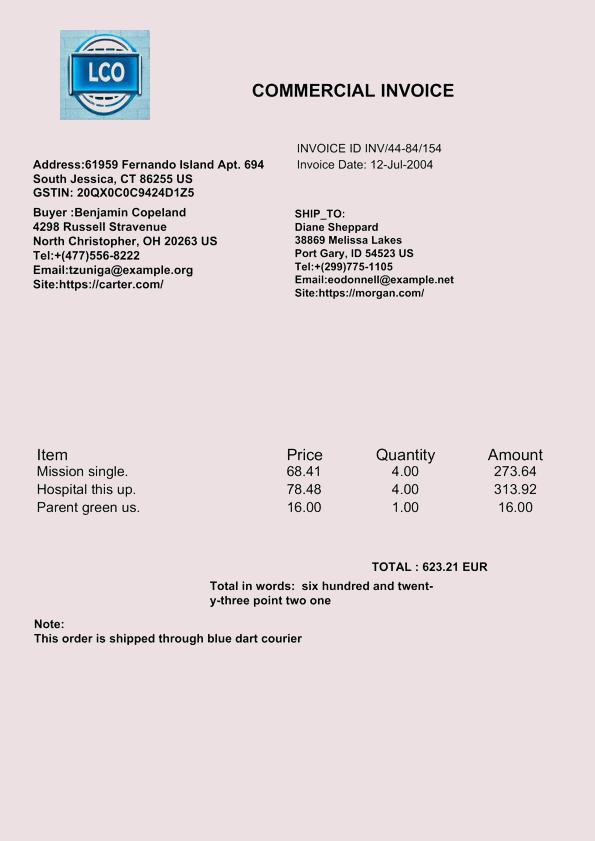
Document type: Invoice